Question: How does the patient history play a role?
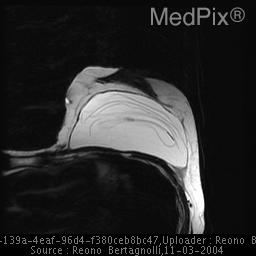
Answer: The patient's history of 55 Y/O female with bilateral silicone iplants.  Has right breast mass to 3-4o'clock is key in understanding the case.